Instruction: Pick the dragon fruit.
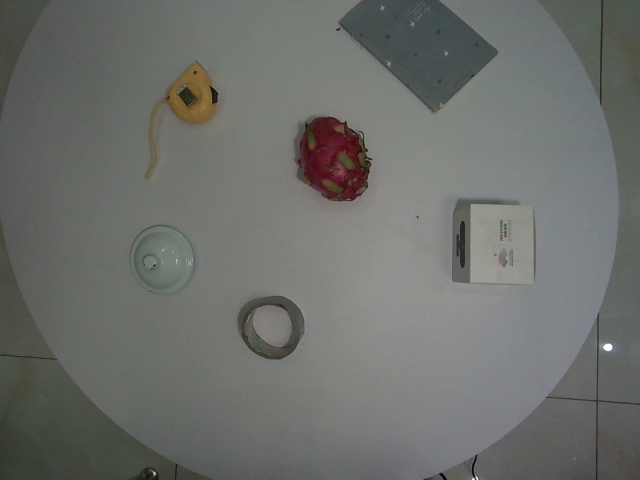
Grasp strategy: vertical